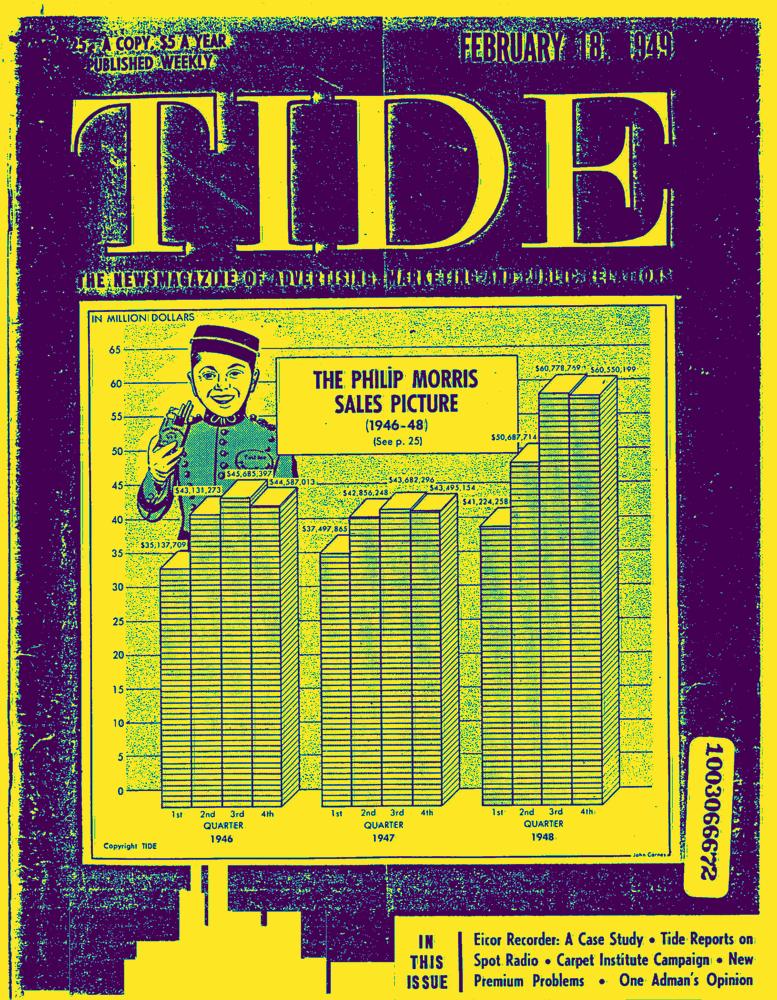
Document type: News-Article